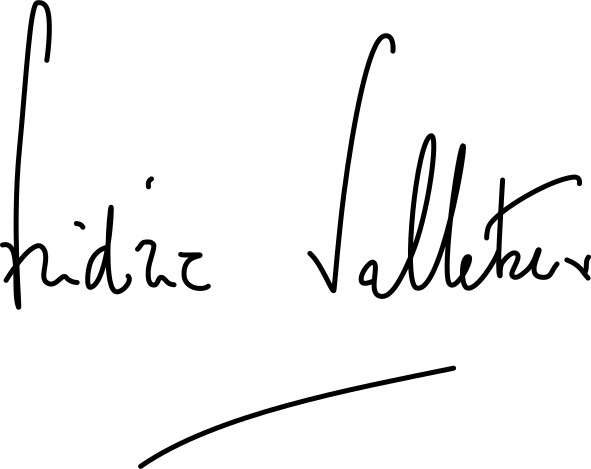
Signature of: frédéric valletoux